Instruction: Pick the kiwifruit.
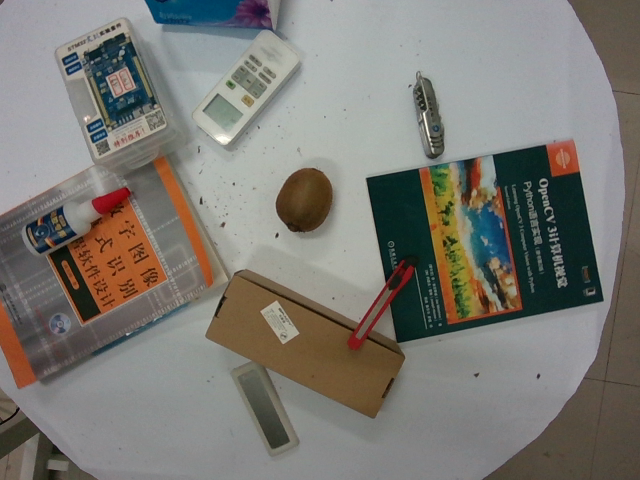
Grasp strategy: vertical